Question: What is the main concern?
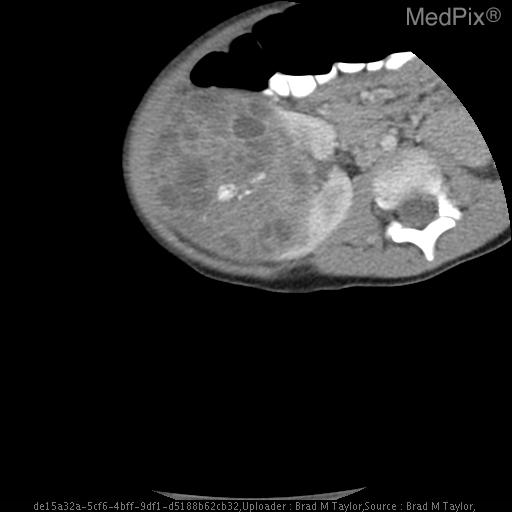
Answer: The findings suggest •  Initial study:
- Large right-sided renal mass (12.2cm AP x 10.6cm Trans x 14.1cm CC). Predominantly hypodense w/ areas of heterogeneity.  Possible cystic degeneration along superior border.
- Classic “claw sign” demonstrating renal origination.
- Significant mass effect on liver, pancreas, and inferior vena cava.
- Non-opacification of right renal vein and mass effect on IVC limit evaluation for tumor thrombosis.
- Right lower lobe ground glass opacity (3mm x 5mm).  DDX includes metastatic, atelectasis, or infection.

•  After 6 weeks Doxorubicin (DD4A) therapy:
- Decrease in right renal mass size (7.3cm AP x 8.4cm Trans x 11.7cm CC).
- Increased calcification and heterogenicity of mass.
- Continued mass effect on liver, adjacent IVC, and right renal vein.
- IVC and right renal vein grossly patent.
- Resolution of previously noted right lower lobe lung mass.
- Internal reproductive organs within normal limits for age.. Post 6 week DD4A therapy. Decrease in right renal mass size (7.3cm AP x 8.4cm Trans x 11.7cm CC).
Increased calcification and heterogenity of mass.. The patient might have a history of 30 month old girl with right-sided abdominal mass..